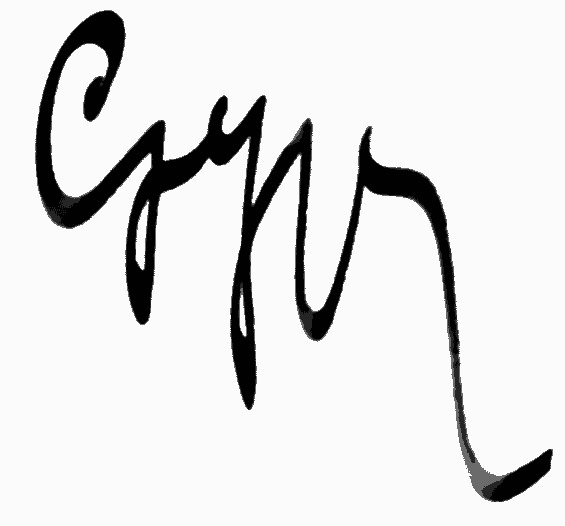
Signature of: sibylle riquetti de mirabeau